Question: What do the imaging results show?
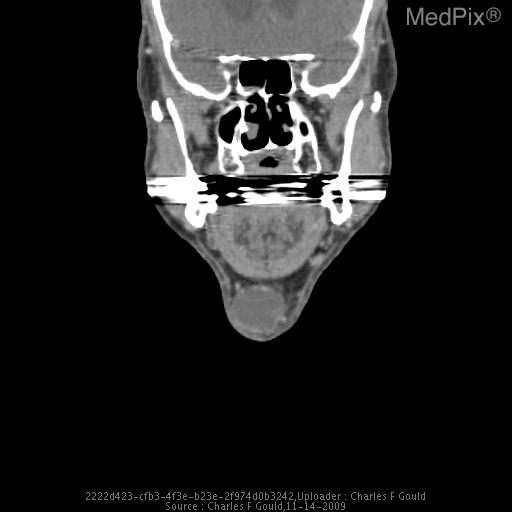
Answer: The imaging shows Well-defined hypodense lesion along the right paramidline anterior neck at the level of the thyroid cartilage and imbedded within the strap muscles.  It has internal fluid attenuation.  No nodular focus or calcification is demonstrated.  This lesion measures 2.8cm transverse by 2.2cm AP. Well-defined hypodense lesion with internal fluid attenuation along the right paramidline anterior neck at the level of the thryoid cartilage.  No associated nodular focus or calcification..